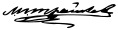
Signature of: lazar poptrajkov